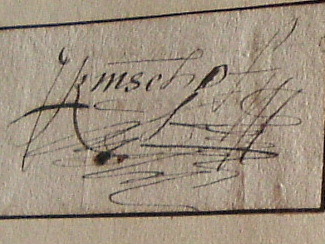
Signature of: jasper van kinschot